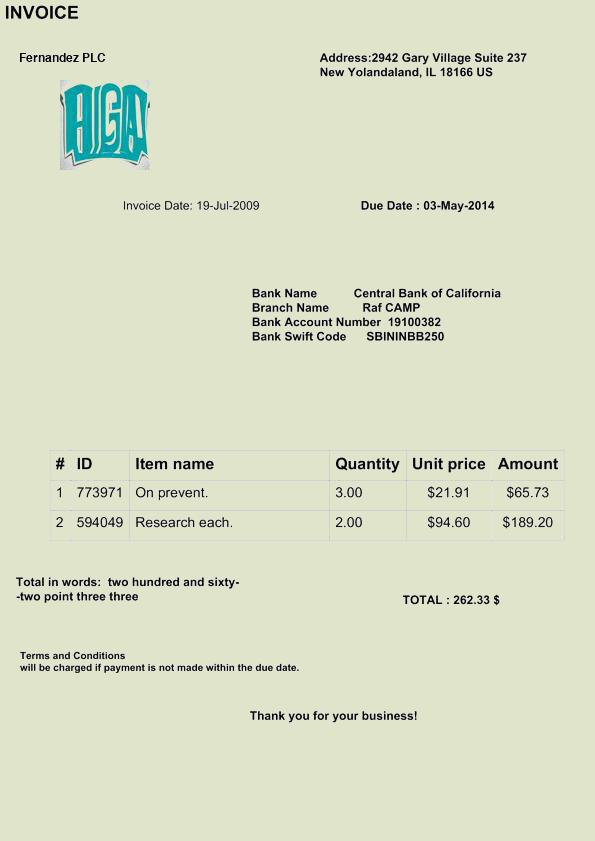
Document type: Invoice